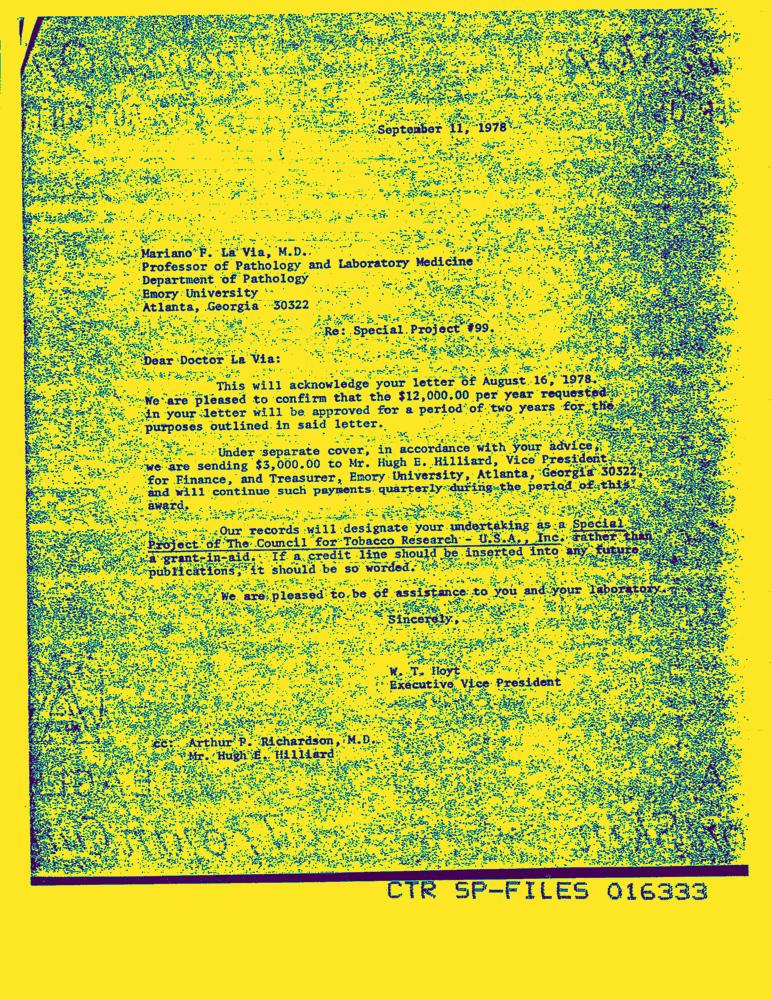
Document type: Letter-Doc